Question: Talk about the condition:
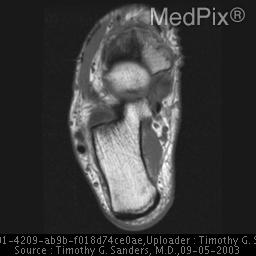
Answer: The disease is discussed as: Stress fractures occur when normal bone is subjected to abnormal stress or repetitive stress, and they typically occur in athletes who have either recently changed their type of training or have increased their level of training. Bone is a very dynamimc tissue that continuously remodels as a result of altering stresses. Repetitive stress overload results in an imbalance of bone remodeling. The abnormal level of stress results in the bone resorption exceeding the rate of bone repalcement leading to a weakening of the bone.  There is a continuum of injury beginning with weakening of the bone, fatigue, stress fracture and finally, complete fracture of the involved bone.

Stress injuries of bones are very common among athletes and can occur in nearly any bone, however, the vast majority of stress injuries occur in the bones of the lower extremity. Tarsal navicular stress fractures typically occur in elite athletes, including runners, basketball players, gymnasts, and football players. Those athletes that play on artificial turf seem to be at an increased risk for stress fractures of the tarsal navicular bone.

The diagnosis of tarsal navicular stress fracture is often delayed many weeks to months because the onset of symptoms are insidious and in addition, the diagnosis is often difficult to make on conventional radiographs. Patients usually present with pain along the dorsal aspect of the foot which is made worse by running or jumping. Tarsal navicular stress fractures are usually treated with casting and athletes typically return to full activity within 5 to 6 months. If a complete fracture occurs, the individual may require internal fixation, which can delay return to normal activity.

Most tarsal navicular stress fractures occur in the middle third of the navicular bone, which is a relatively avascular portion of the bone. The fracture may be complete or incomplete, however the incomplete fractures tend to begin along the dorsal aspect of the bone adjacent to the talonavicular joint. Foot anomalies can be associated with stress fractures of the tarsal navicular. This injury is most often seen in individuals that have a short first metatarsal or long second metatarsal. This is thought to result in increased shear forces being transmitted along the second metatarsal through the middle cunieform and into the middle third of the navicular bone.

Evaluation of a suspected stress injury of the tarsal navicular should begin with radiographs of the foot, however this area of the navicular is difficult to visualize on radiographs and MR or CT is often required to correctly establish the diagnosis.